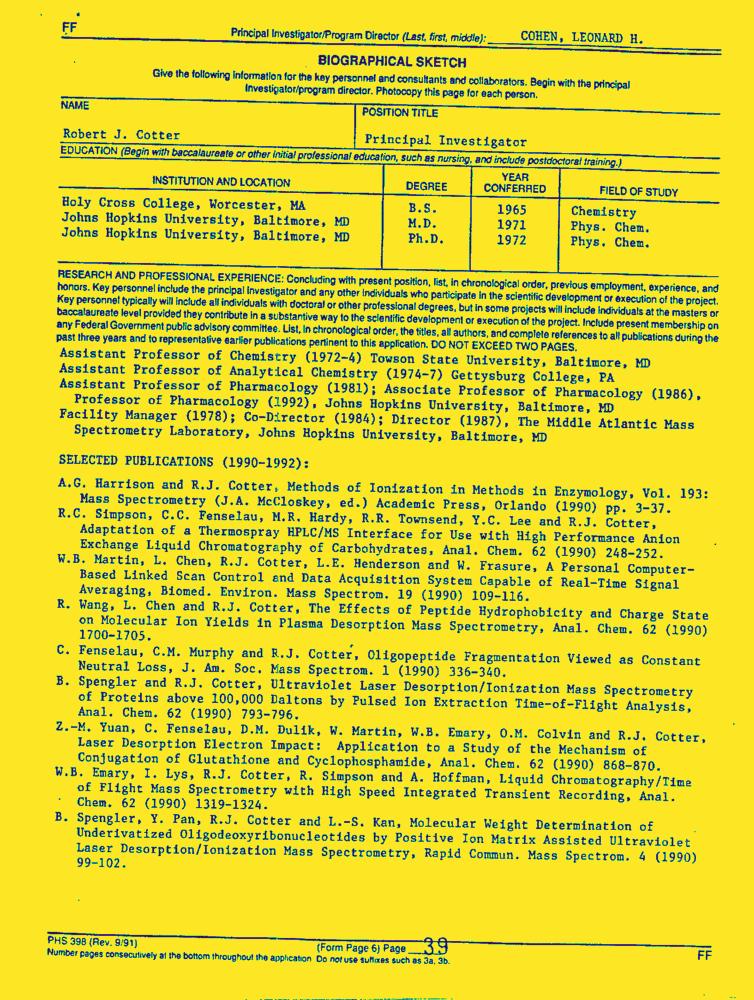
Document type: Resume-Doc